Question: What appears to be the issue?
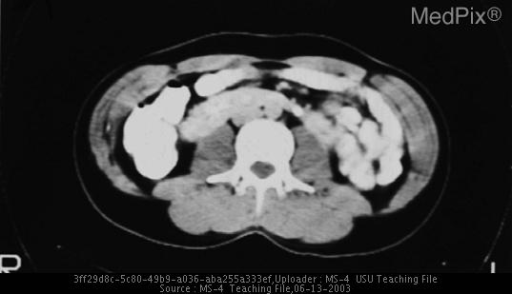
Answer: The findings suggest CT shows that the isthmus of the horseshoe kidney is thick and enhances to the same degree as the rest of the kidney, proving it to be functioning renal tissue rather than simply a fibrous band.  Notice that the isthmus of the horseshoe kidney is constrained by the inferior mesenteric artery, the structure that prevented tis continued ascention within the abdomen.  Note on conventional angiography that supernumary renal arteries are present bilaterally, a common finding associated with this entity.
Note the severe bilateral hydronephrosis secondary, in all likelyhood, to severe vesicoureteric reflux.  the IUP show a duplicated ureter on the right.. HORSESHOE KIDNEY. The patient might have a history of Editor's note:  Although no history was provided by the author of this case file, in all likelyhood this patient presented with a history of recurrent urinary tract infection.
Ureterovesicular junction obstruction is commonly associated with this entity due to abnormal insertions of the ureters into the bladder.  UPJ obstructions is also common and duplicated ureters may also be present.  In this patient, note the double ureter on the right. Together, these abnormalities lead to hydronephrosis, recurrent infections and stone fomation..